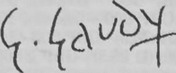
Signature of: georges gaudy